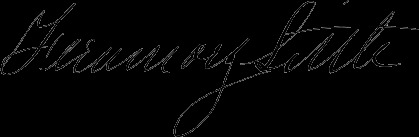
Signature of: feramorz little